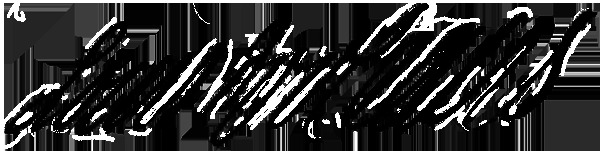
Signature of: louis d orléans duke of orléans